Question: What appears to be the issue?
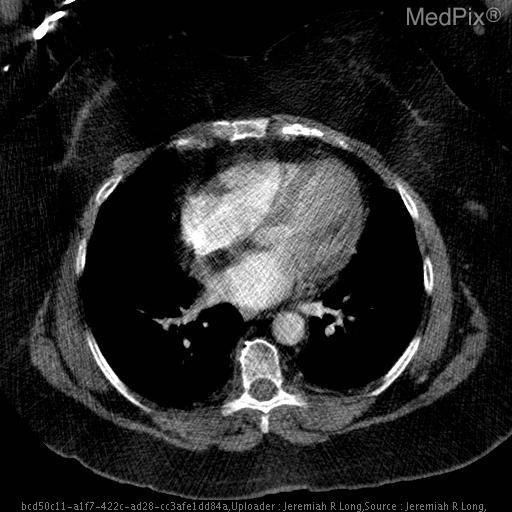
Answer: The findings suggest Axial CT images with intravenous contrast material demonstrate mild smooth thickening of the interatrial septum with diffuse fat attenuation. No pulmonary embolims was present.  Note the large amount of subcutaneous fat circumferentially compatible with a large body mass index.. Axial CT images with intravenous contrast material demonstrate mild smooth thickening of the interatrial septum with diffuse fat attenuation. No pulmonary embolims was present.  Note the large amount of subcutaneous fat circumferentially compatible with a large body mass index.. The patient might have a history of Shortness fo breath with concern for pulmonary embolism..